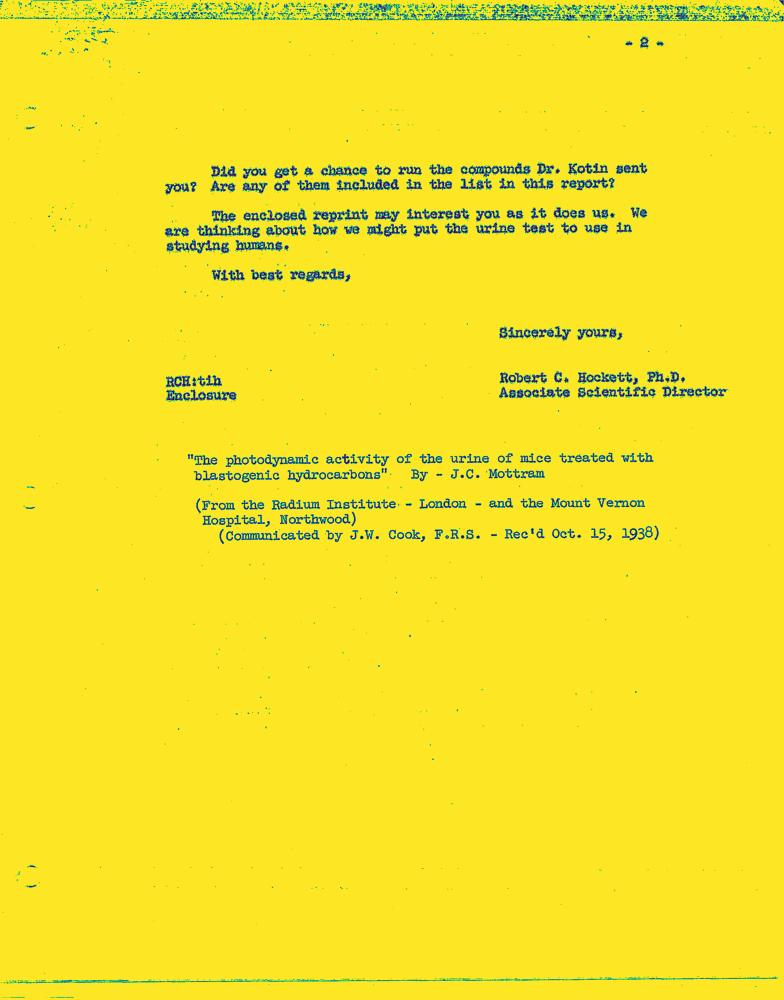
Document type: Letter-Doc